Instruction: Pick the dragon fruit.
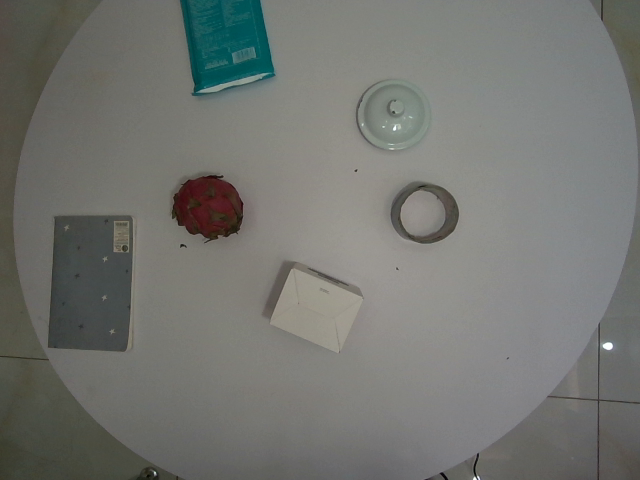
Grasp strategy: vertical